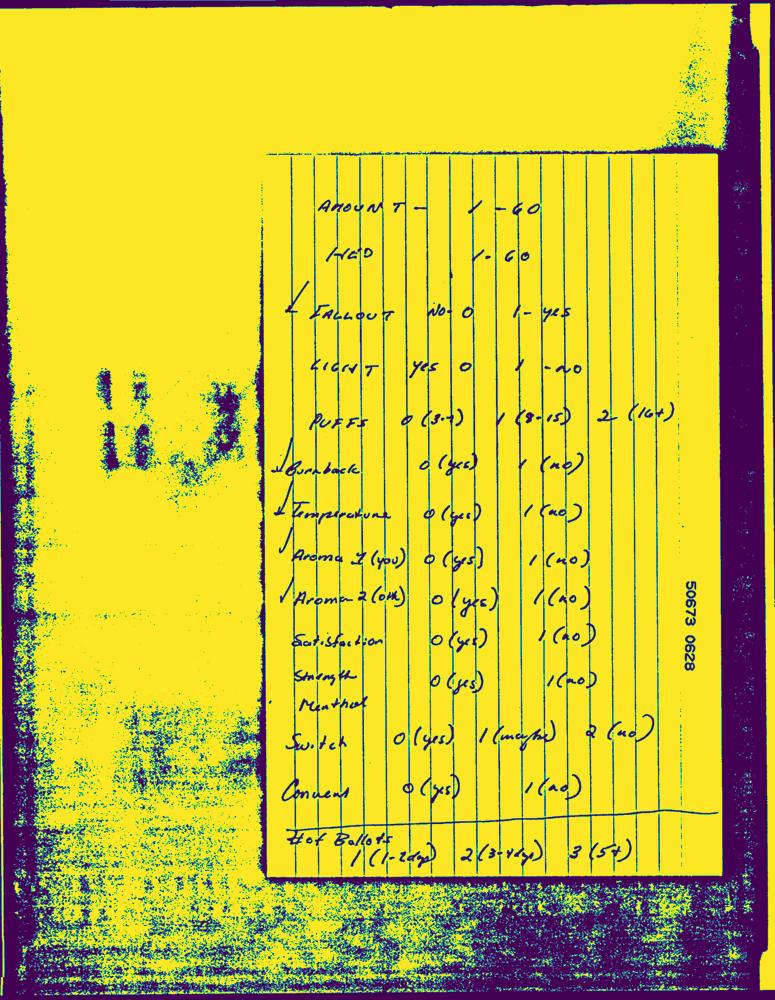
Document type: Hand-Written